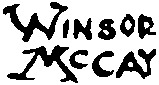
Signature of: winsor mccay